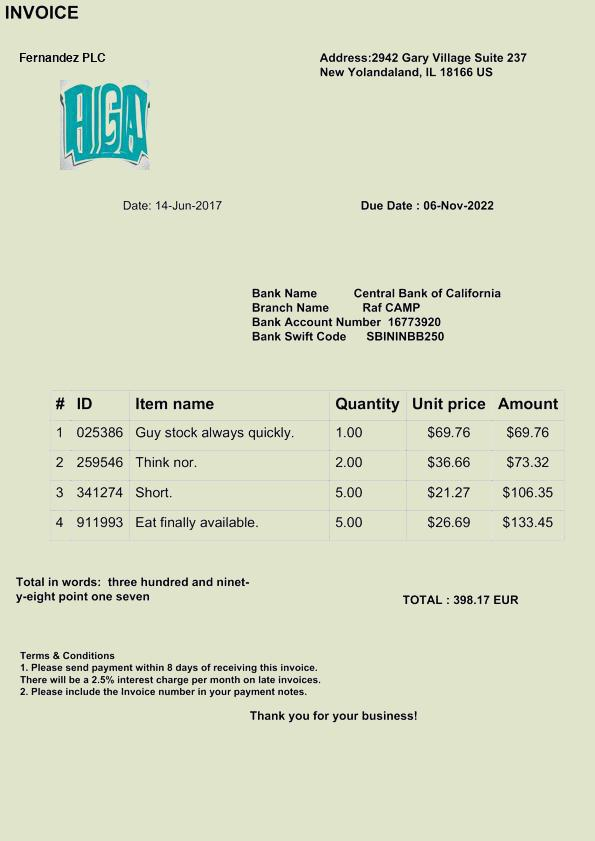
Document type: Invoice